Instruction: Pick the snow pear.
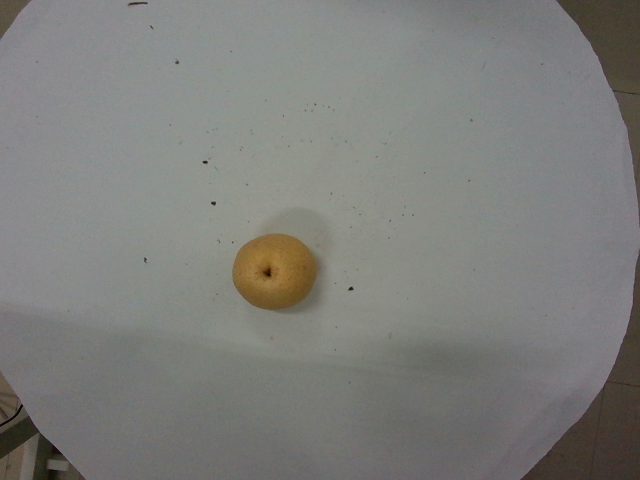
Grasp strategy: vertical